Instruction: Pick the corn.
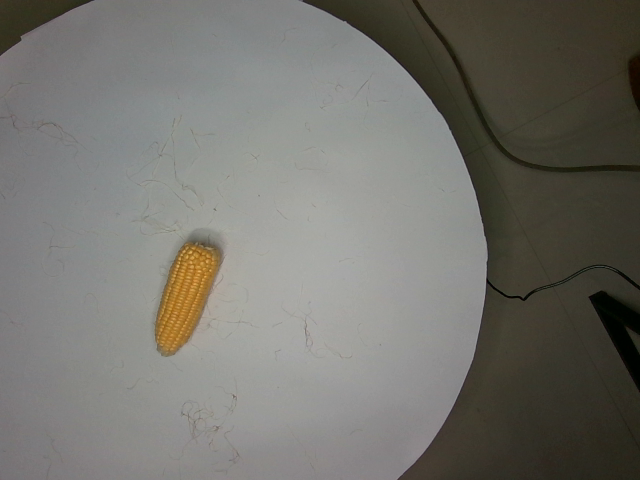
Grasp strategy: vertical